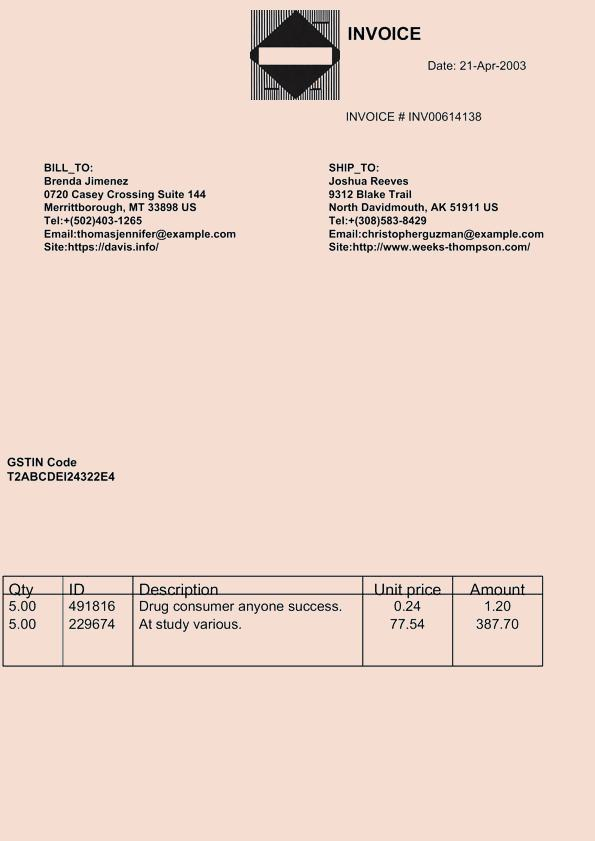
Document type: Invoice